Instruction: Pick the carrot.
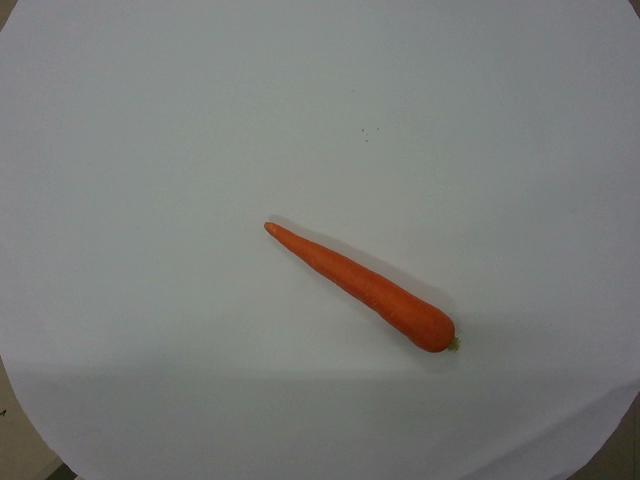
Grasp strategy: vertical